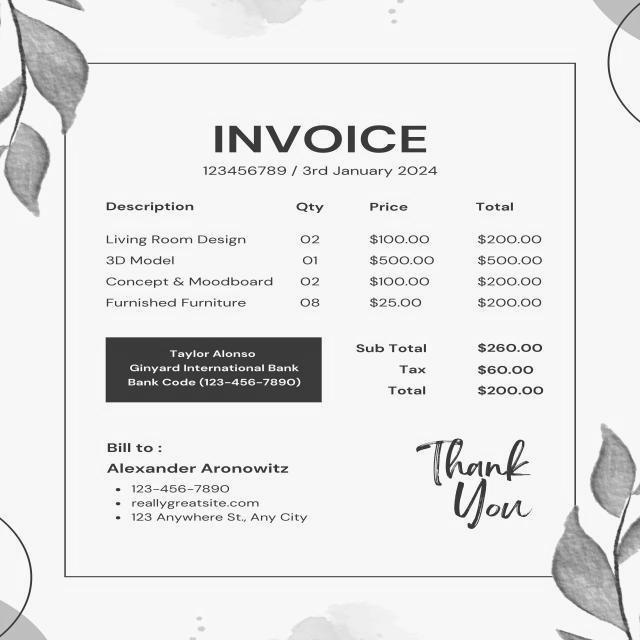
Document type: Invoice